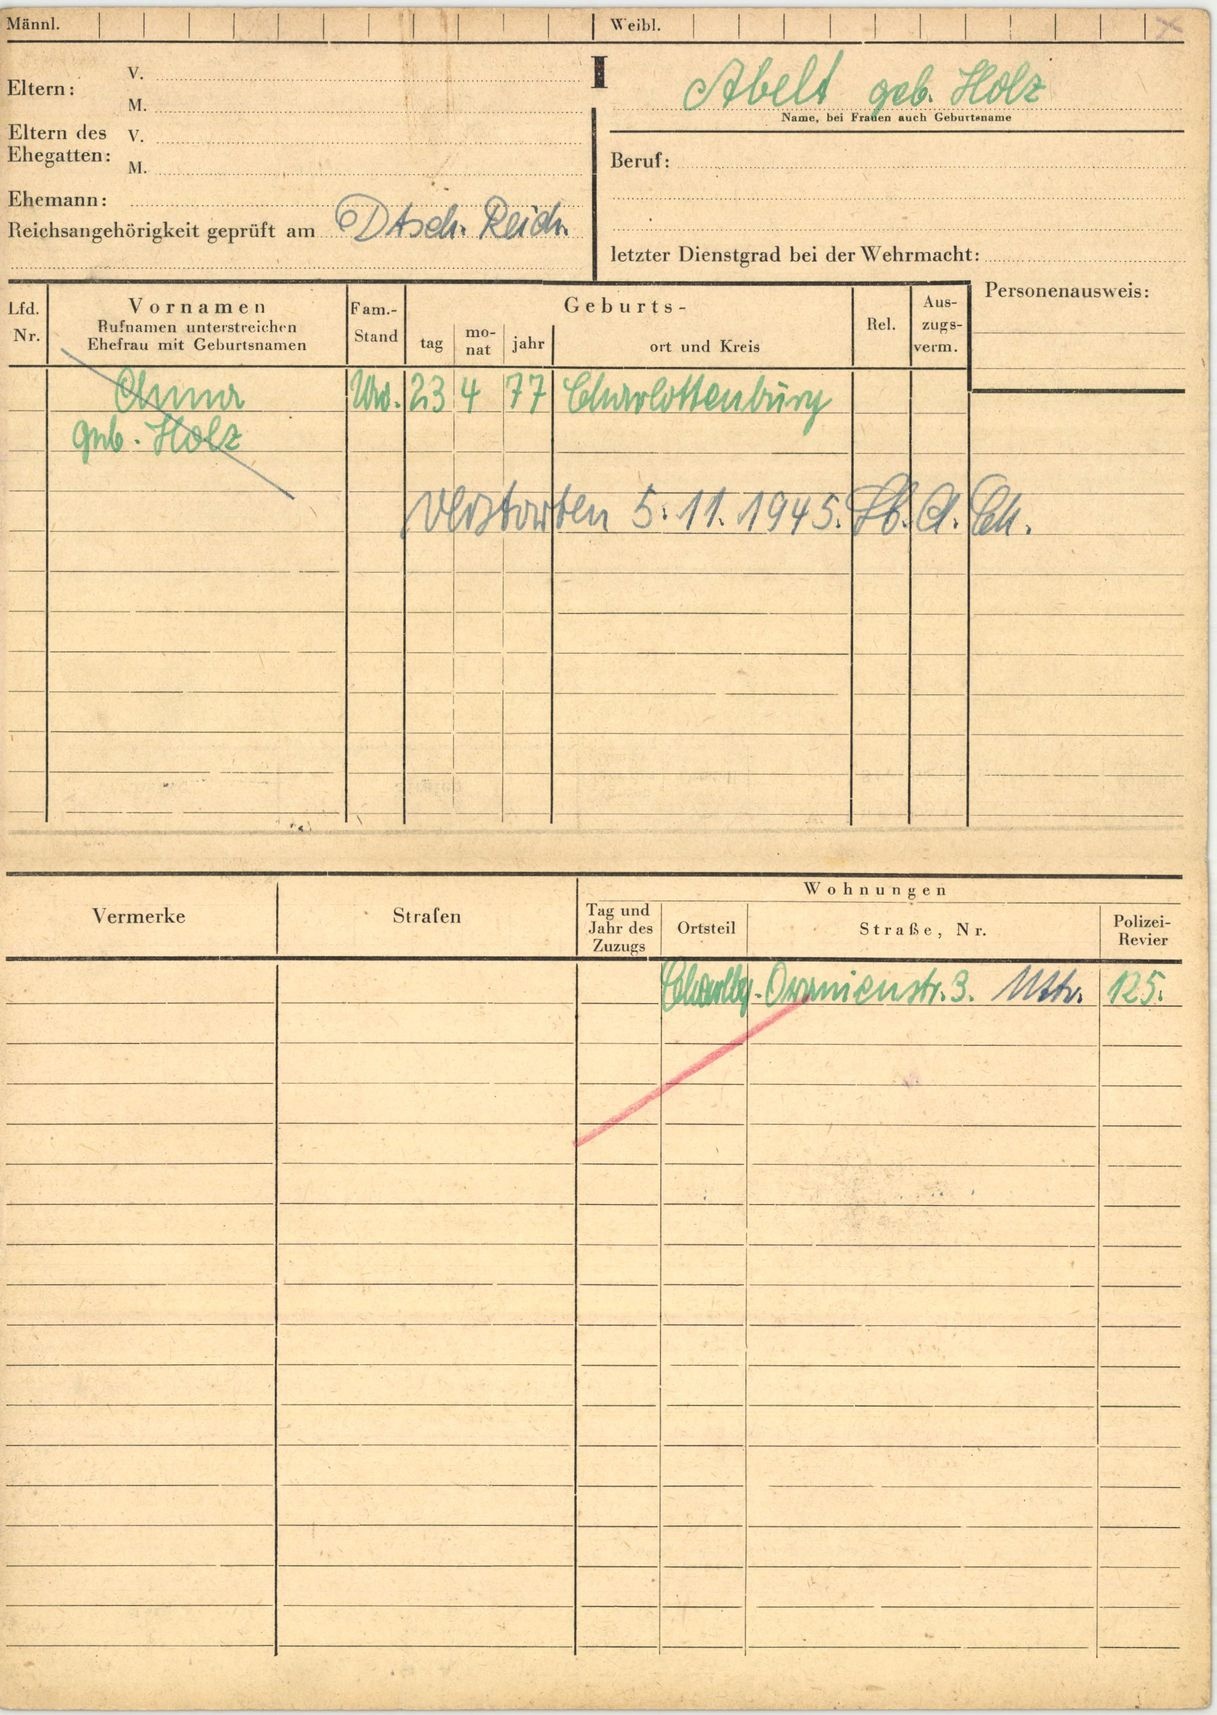
Abelt geb. Holz